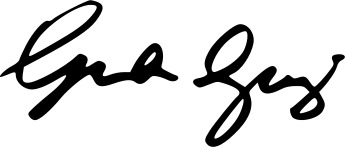
Signature of: greta gerwig